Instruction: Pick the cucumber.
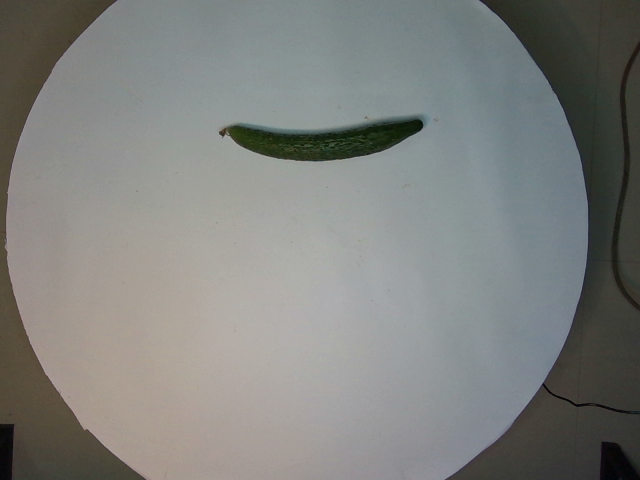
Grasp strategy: vertical